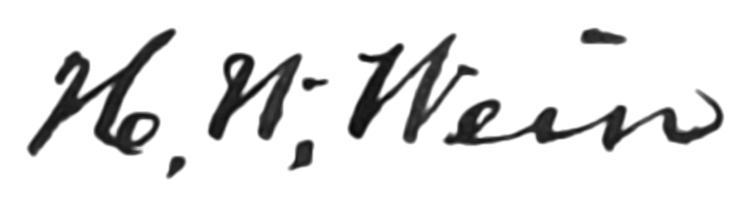
Signature of: hugh w weir